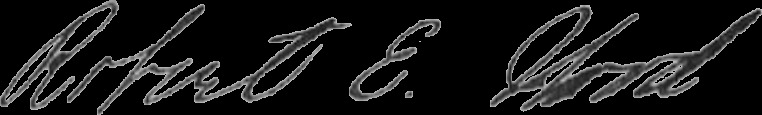
Signature of: robert e wood